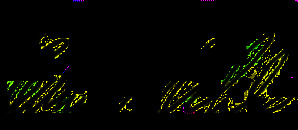
Signature of: edwin f uhl